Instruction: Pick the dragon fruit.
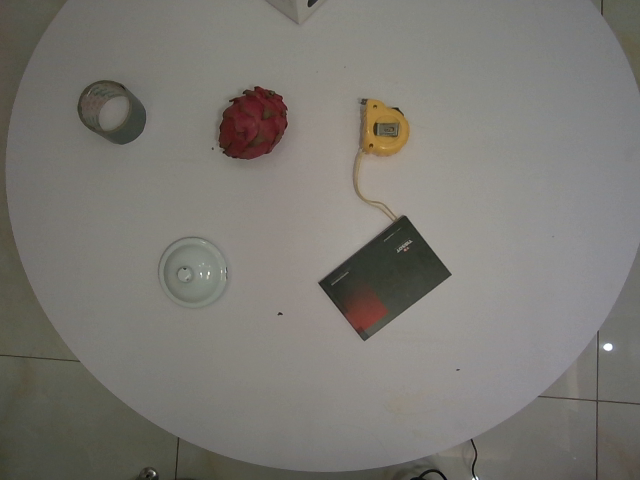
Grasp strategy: vertical